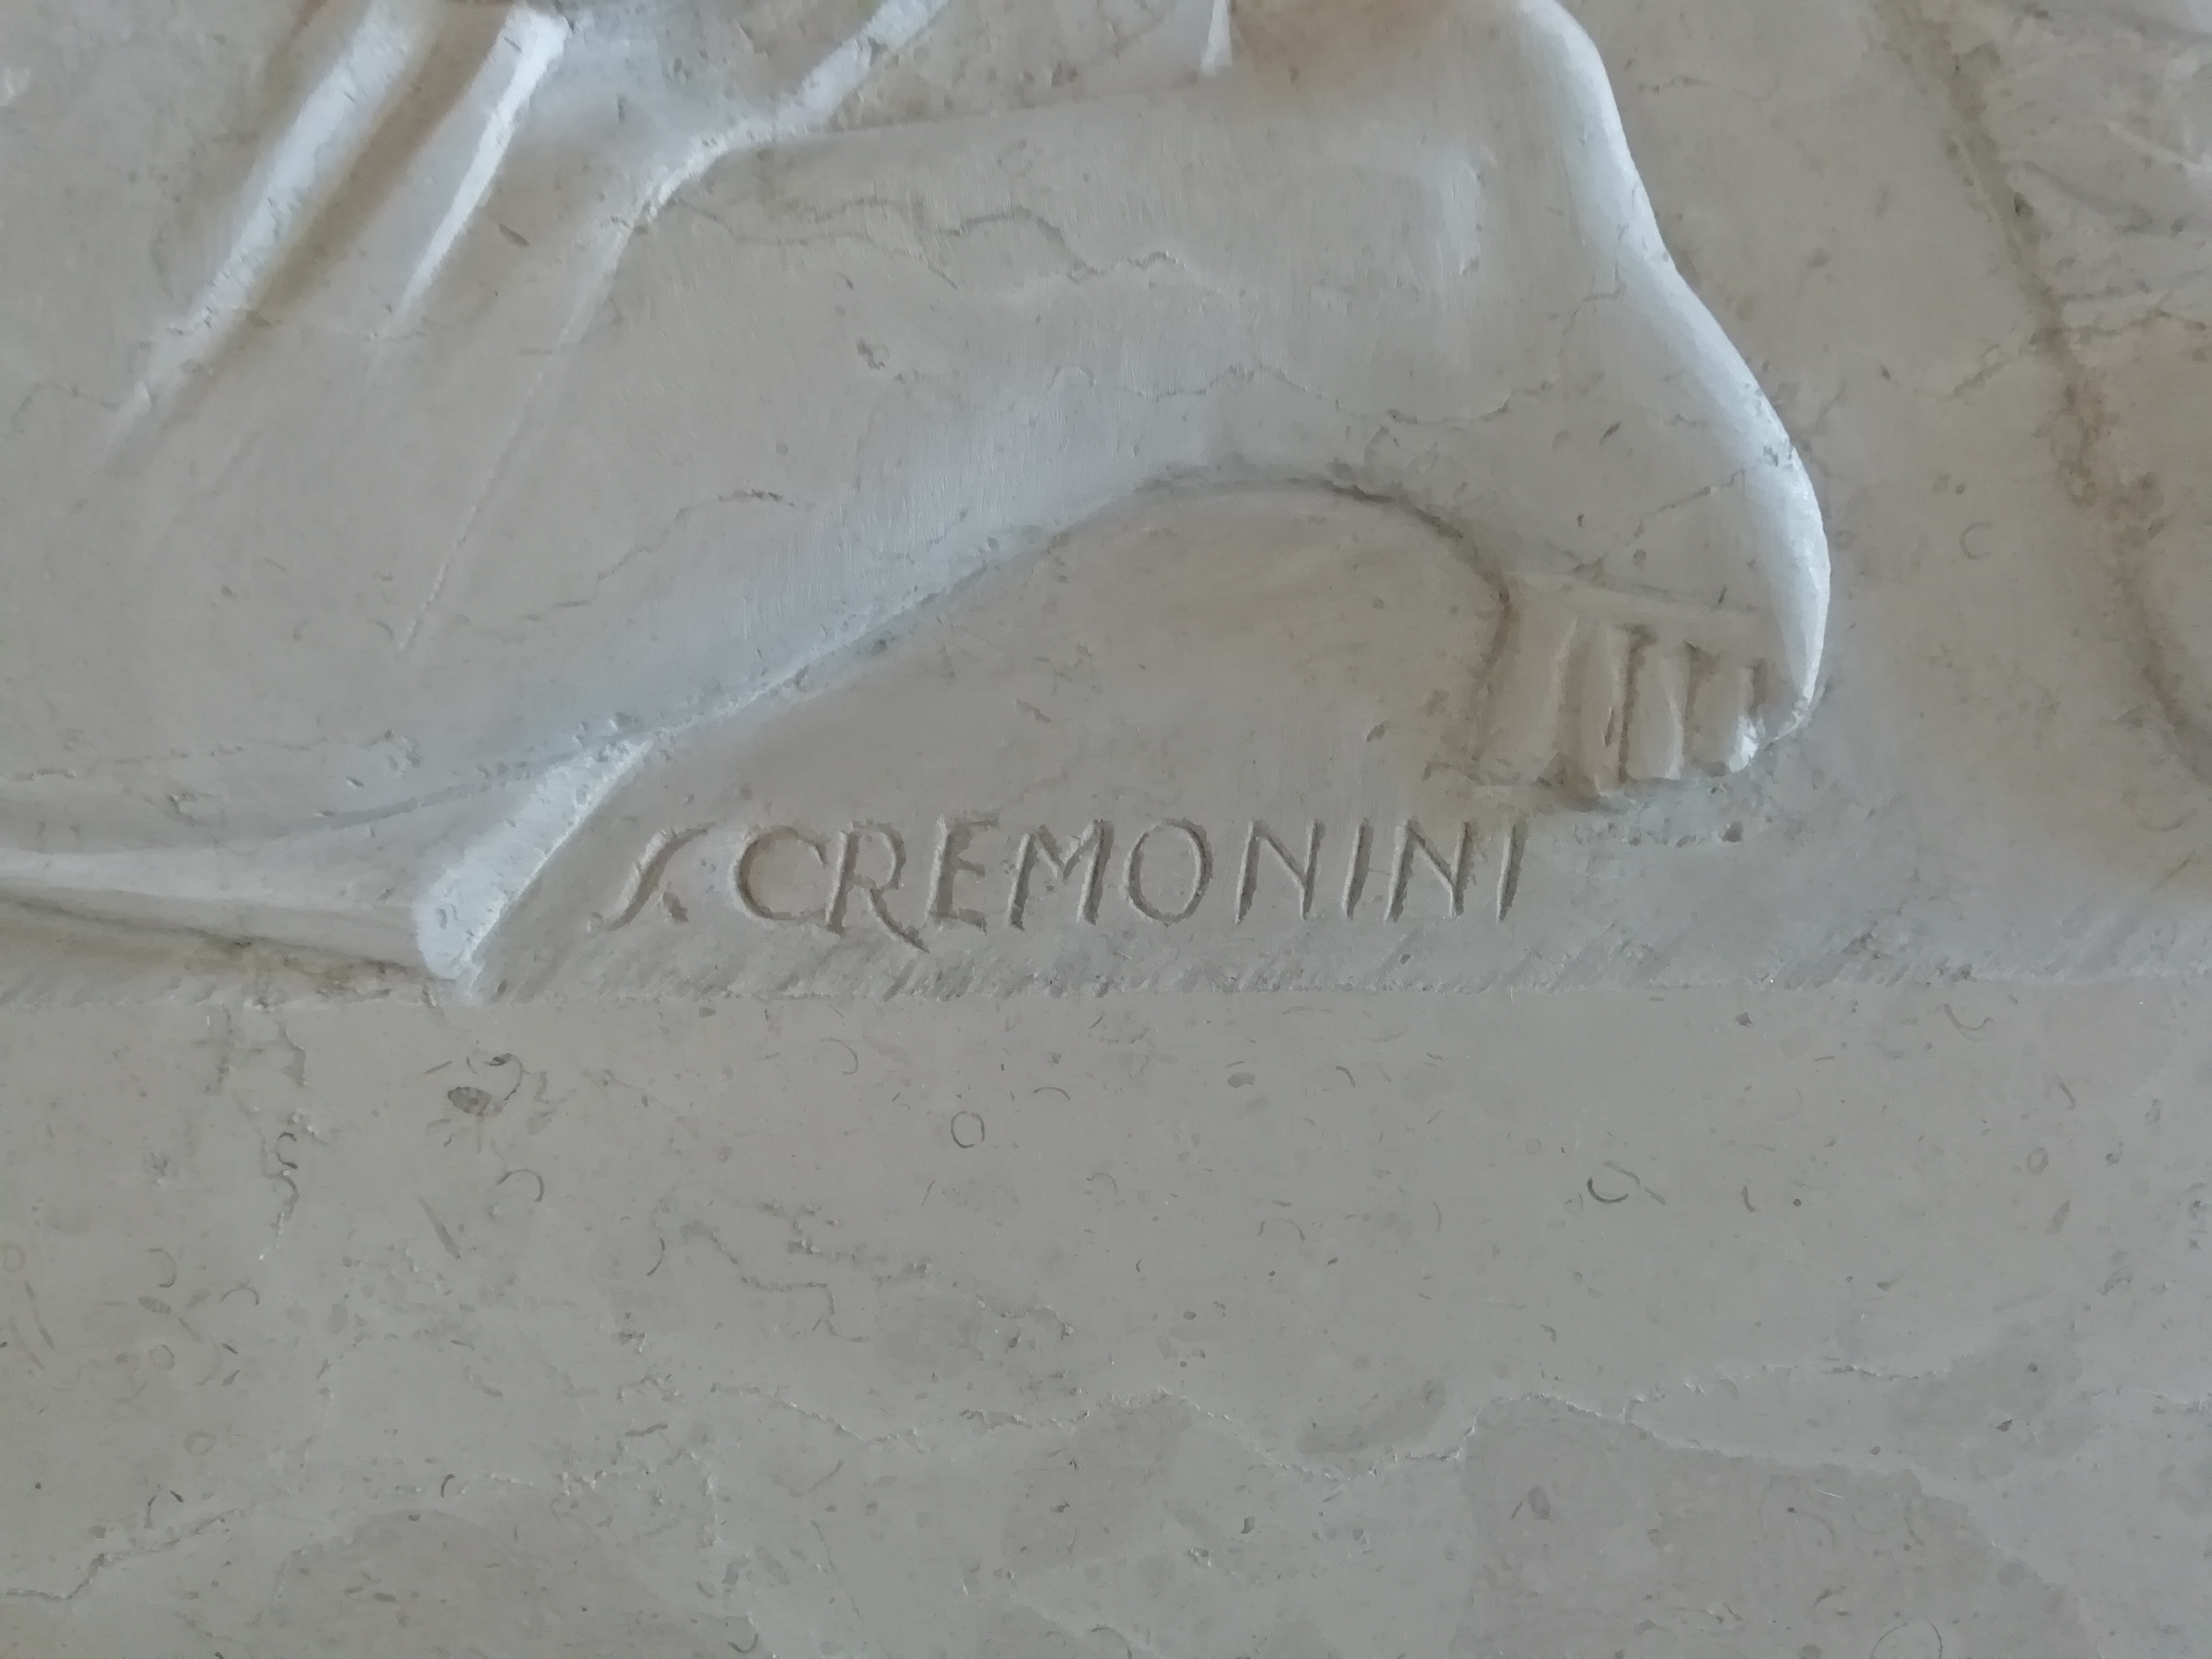
Signature of: sergio cremonini